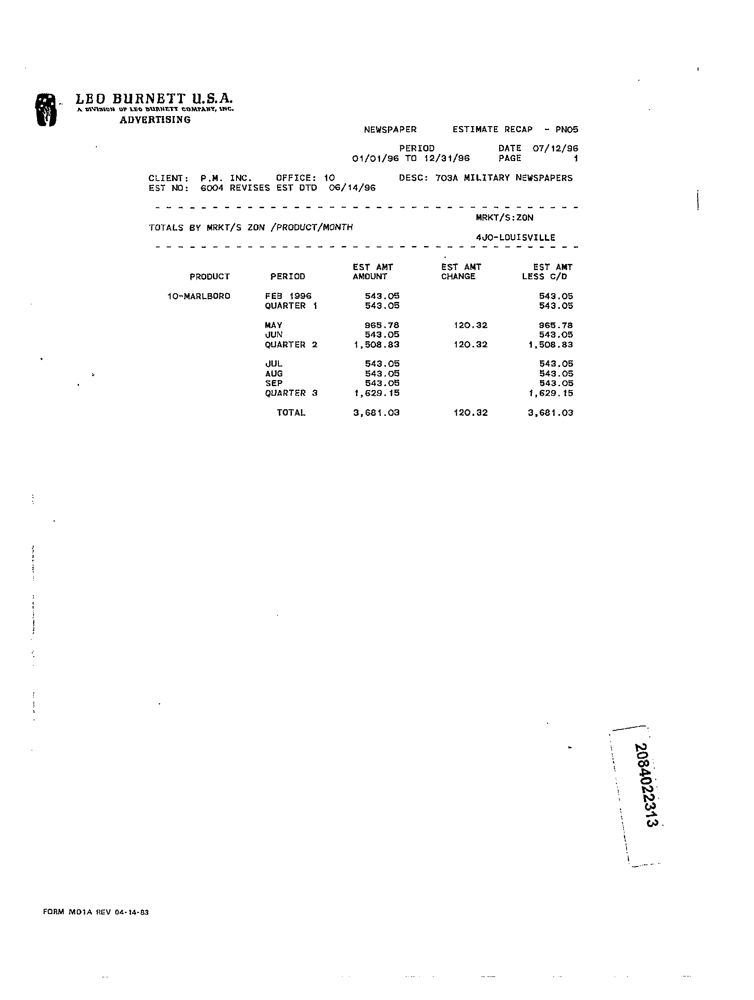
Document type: Invoice